Question: What jurisdiction, city, or county is the document associated with?
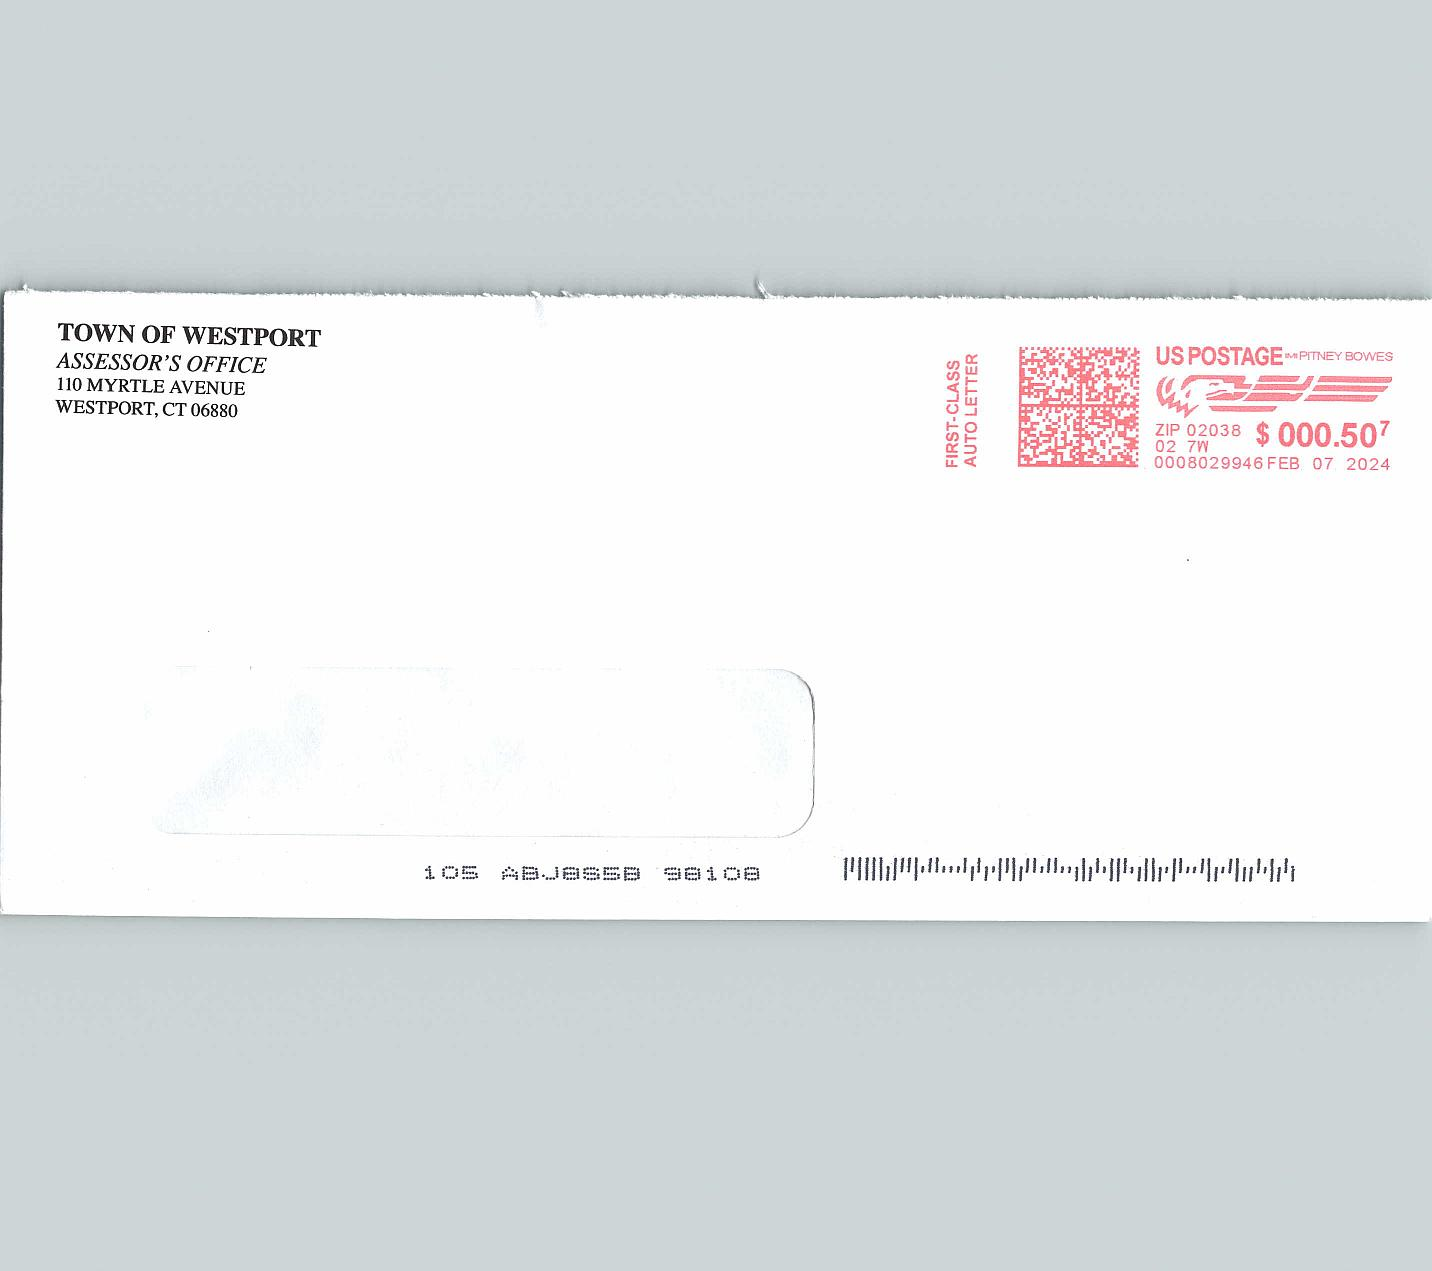
Answer: "Town of Westport"